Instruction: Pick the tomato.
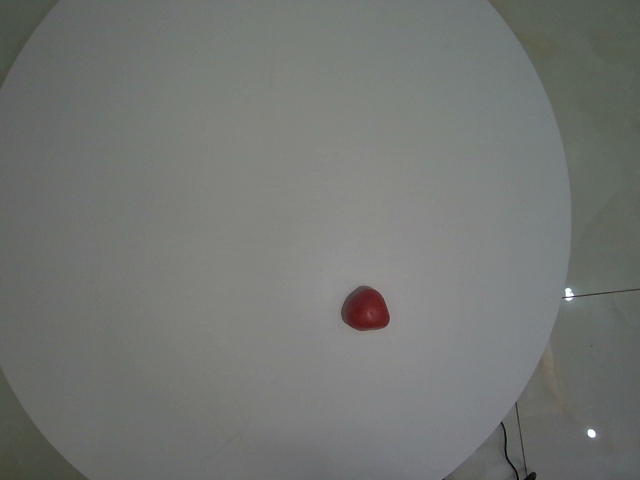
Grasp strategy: vertical